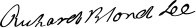
Signature of: richard bland lee